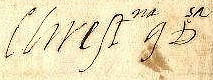
Signature of: christina of lorraine